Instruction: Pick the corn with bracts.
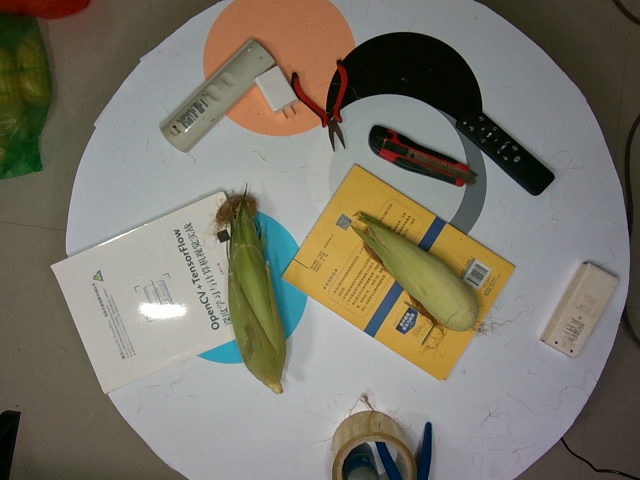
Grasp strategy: vertical